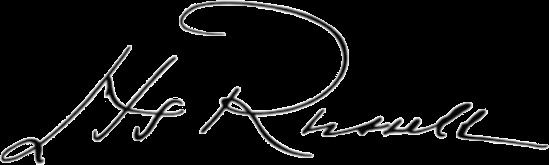
Signature of: henry s russell